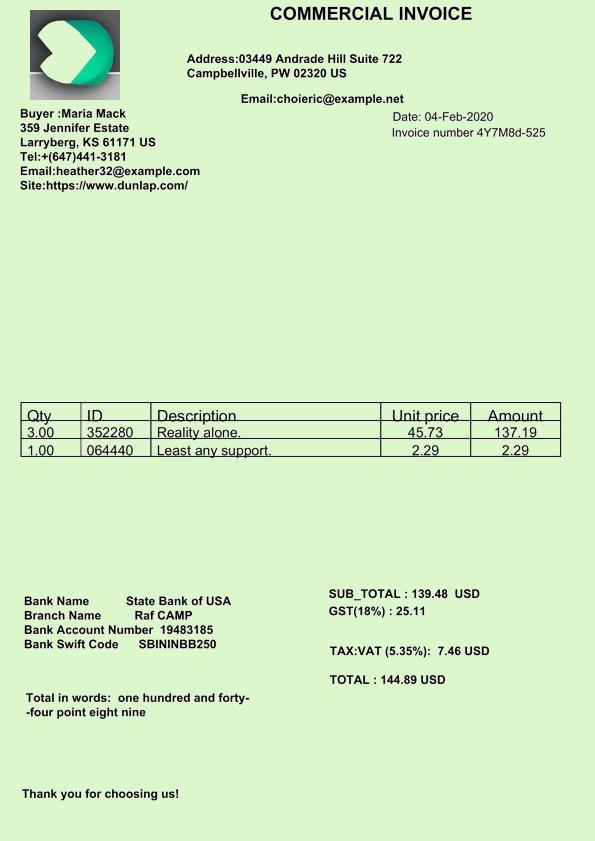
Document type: Invoice